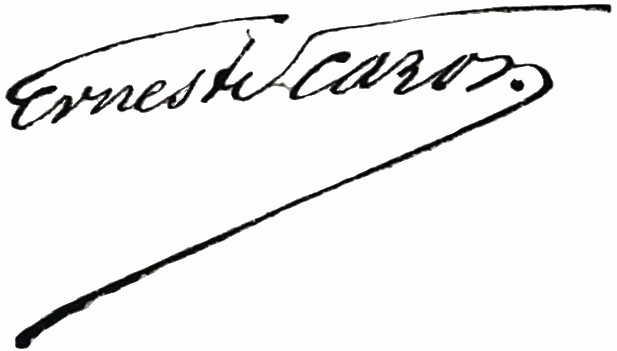
Signature of: ernest scaron